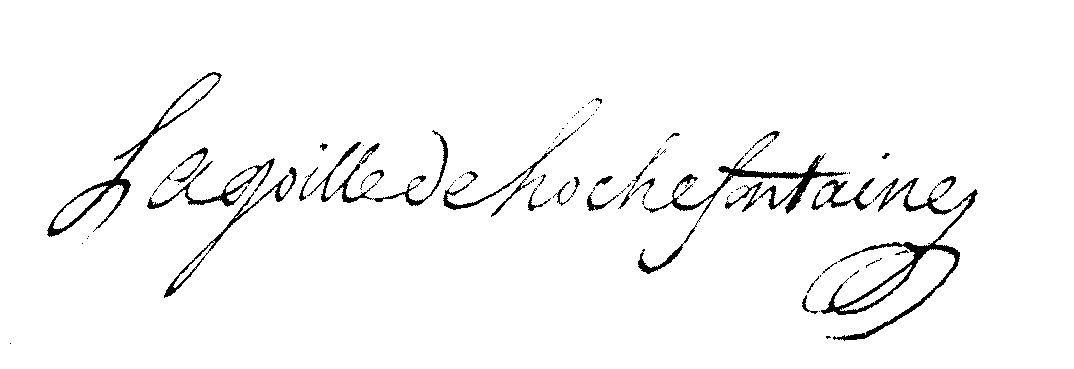
Signature of: françois nicolas lagoille de lochefontaine